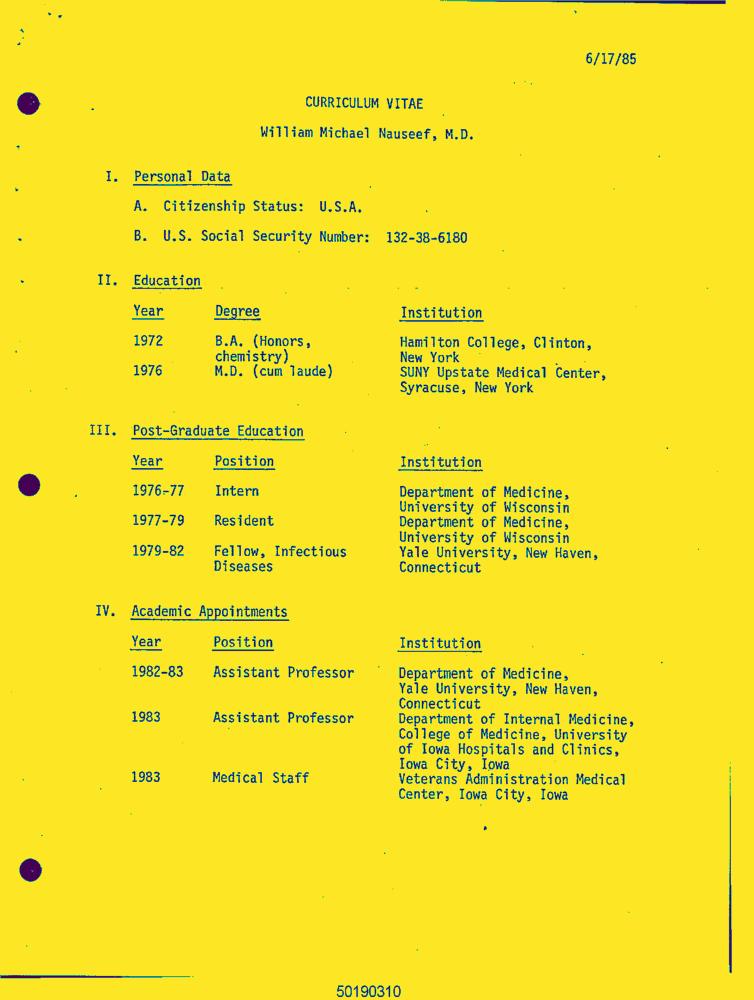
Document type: Resume-Doc